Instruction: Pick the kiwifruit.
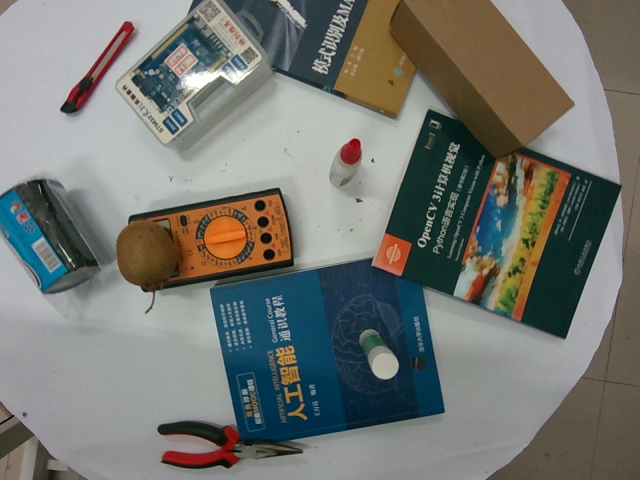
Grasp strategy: vertical